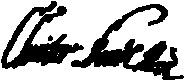
Signature of: krister bonde